Question: Describe the condition in detail:
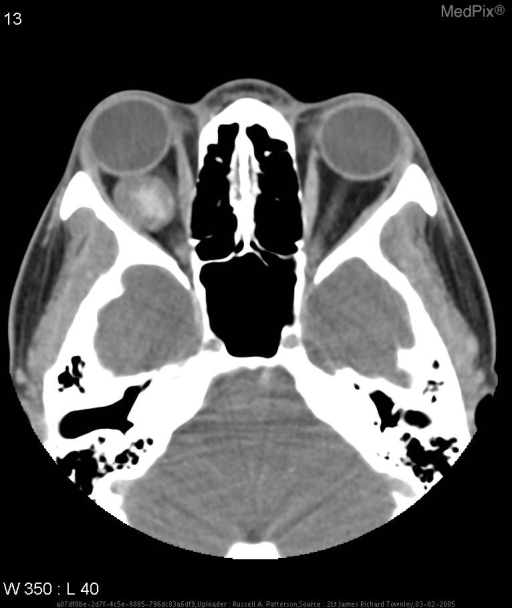
Answer: The disease is discussed as: Cavernous hemangiomas are the most common intraorbital tumors in adults (Kim 2002). As far as the distribution between men and women is concerned, Henderson (1984) reported an almost equal ratio of 8:7 in women and men, while Harris and Jakobiec (1978) found a 7:3 occurrence ratio of women to men. The lesions themselves are benign vascular lesions that are slow growing and can manifest as a painless, progressively proptotic eye. Most of these tumefactions are unilateral and bilateral cases have rarely been reported.  Orbital cavernous angiomas cause proptosis by increasing the intraorbital volume with a resultant mass effect. Although cavernous hemangiomas are histologically benign, they can encroach on intraorbital or nearby structures and can be considered anatomically malignant.  Therefore surgical excision is merited in most cases for definitive treatment.